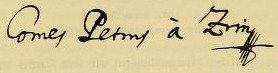
Signature of: petar zrinski